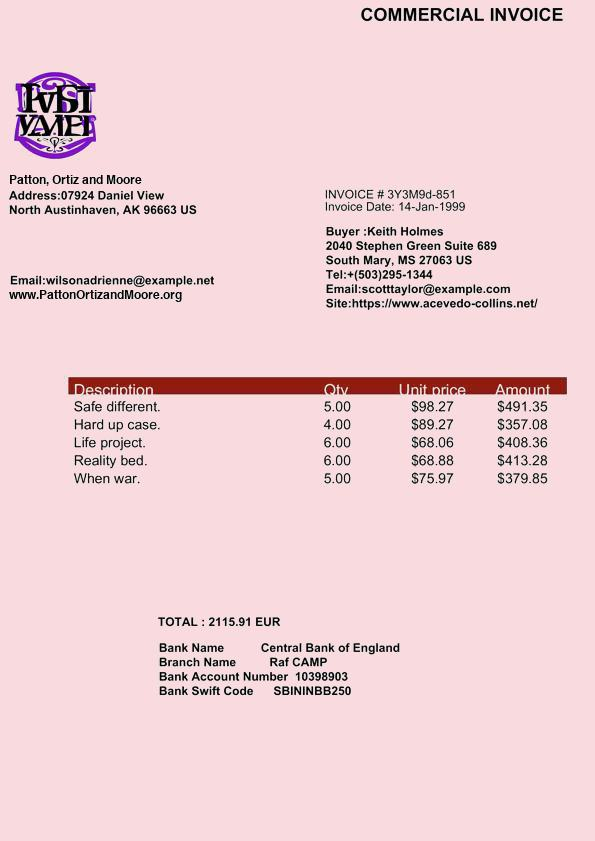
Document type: Invoice